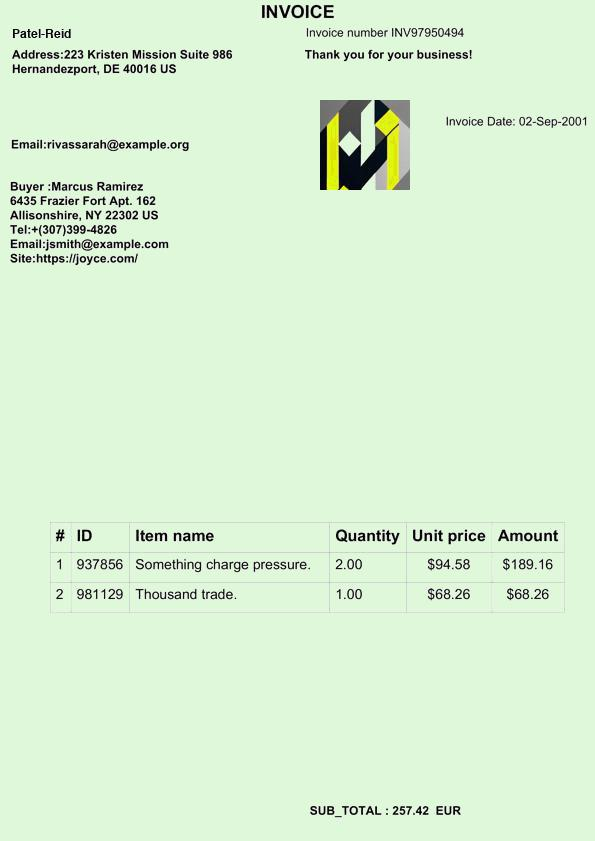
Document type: Invoice